Question: What is the main concern?
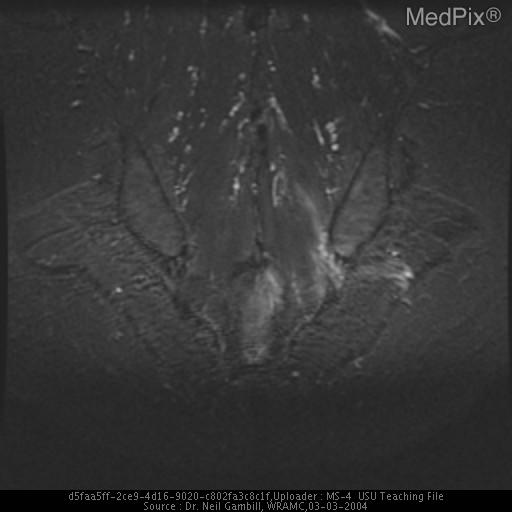
Answer: The findings suggest 1) Plain films- normal SI joints, ill defined lucent area over lower left sacrum, two sacral neural foramina on left widened with erosions of borders
2) CT- mass left side of sacrum, left side of S1 encroaching on left side neural foramen, normal vertebral bodies
3) MRI- infiltrating lesion with high T2 signal intensity within body of sacrum infiltrating into the epidural space. MRI- infiltrating lesion with high T2 signal intensity within body of sacrum infiltrating into the epidural space. The patient might have a history of 45 y/o white male initially presented with five week hx of left buttock burning pain and numbness extending into lower thigh.  Initially treated with NSAIDS and physical therapy, symptoms continued to worsen.  Presented to WRAMC with numbness and tingling extending into left testicle and penis.  Patient denies bowel or bladder incontinence, weight loss, or other constitutional symptoms.  Denies any numbness, pain, or abnormal sensations on right side.
PMHx: HTN, hyperlipidemia
PSHx: remote tonsillectomy/ bilateral herniorrhaphy
MEDS: Ramipril 5 mg PO qd, HCTZ 12.5 mg PO qd, Amitryptyline 25 mg PO qd, Zocor 10 mg PO qd.